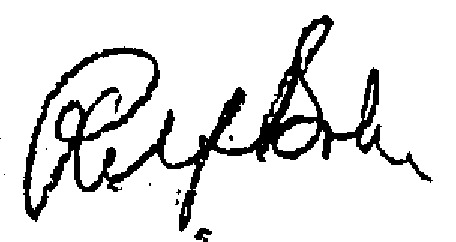
Signature of: rolf bolin